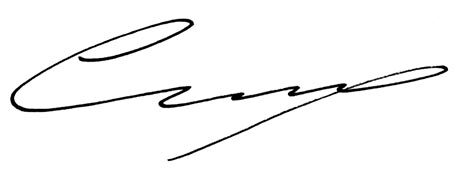
Signature of: mung chiang